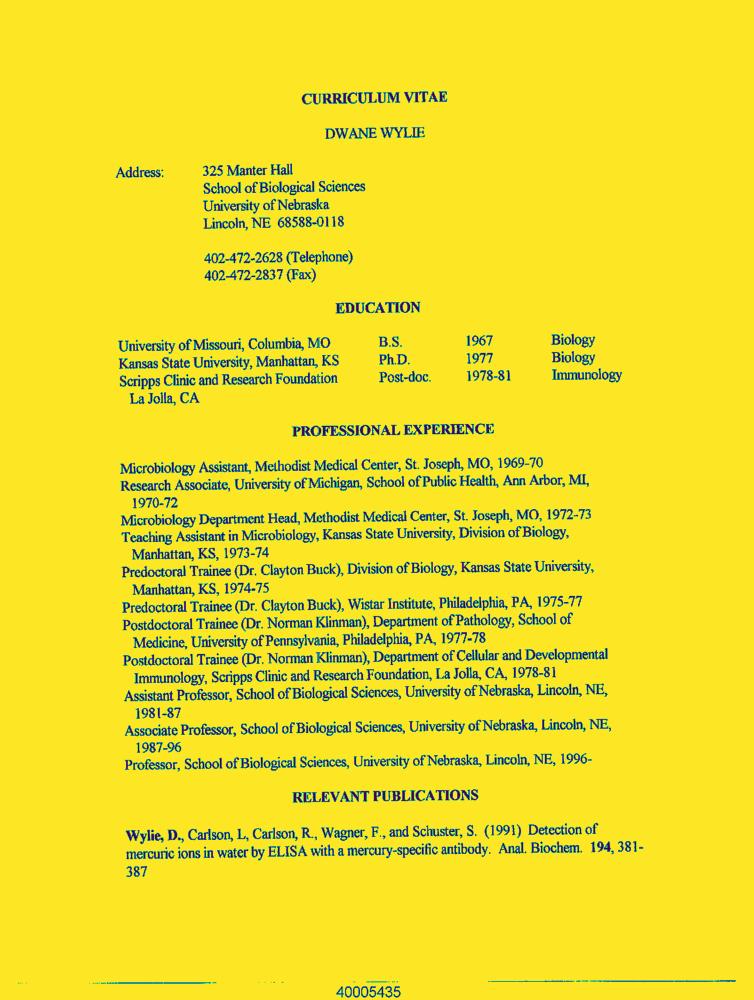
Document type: Resume-Doc